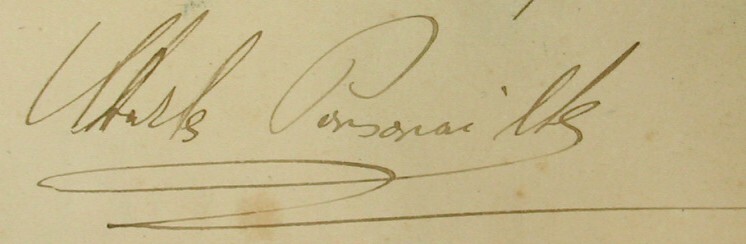
Signature of: charles ponsonailhe